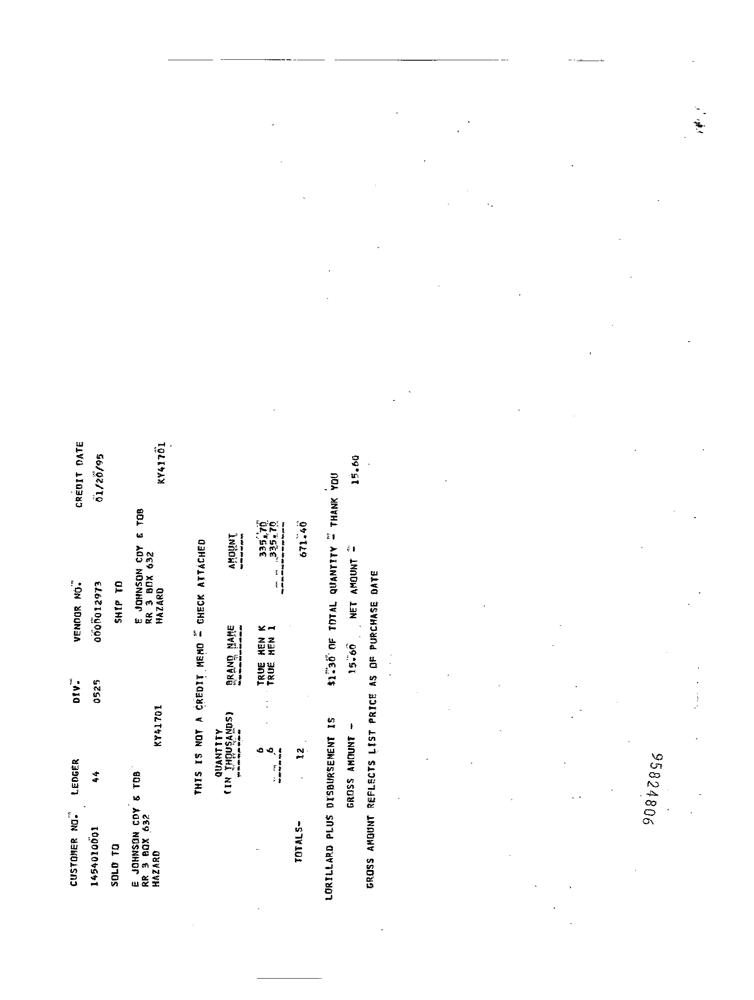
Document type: Invoice